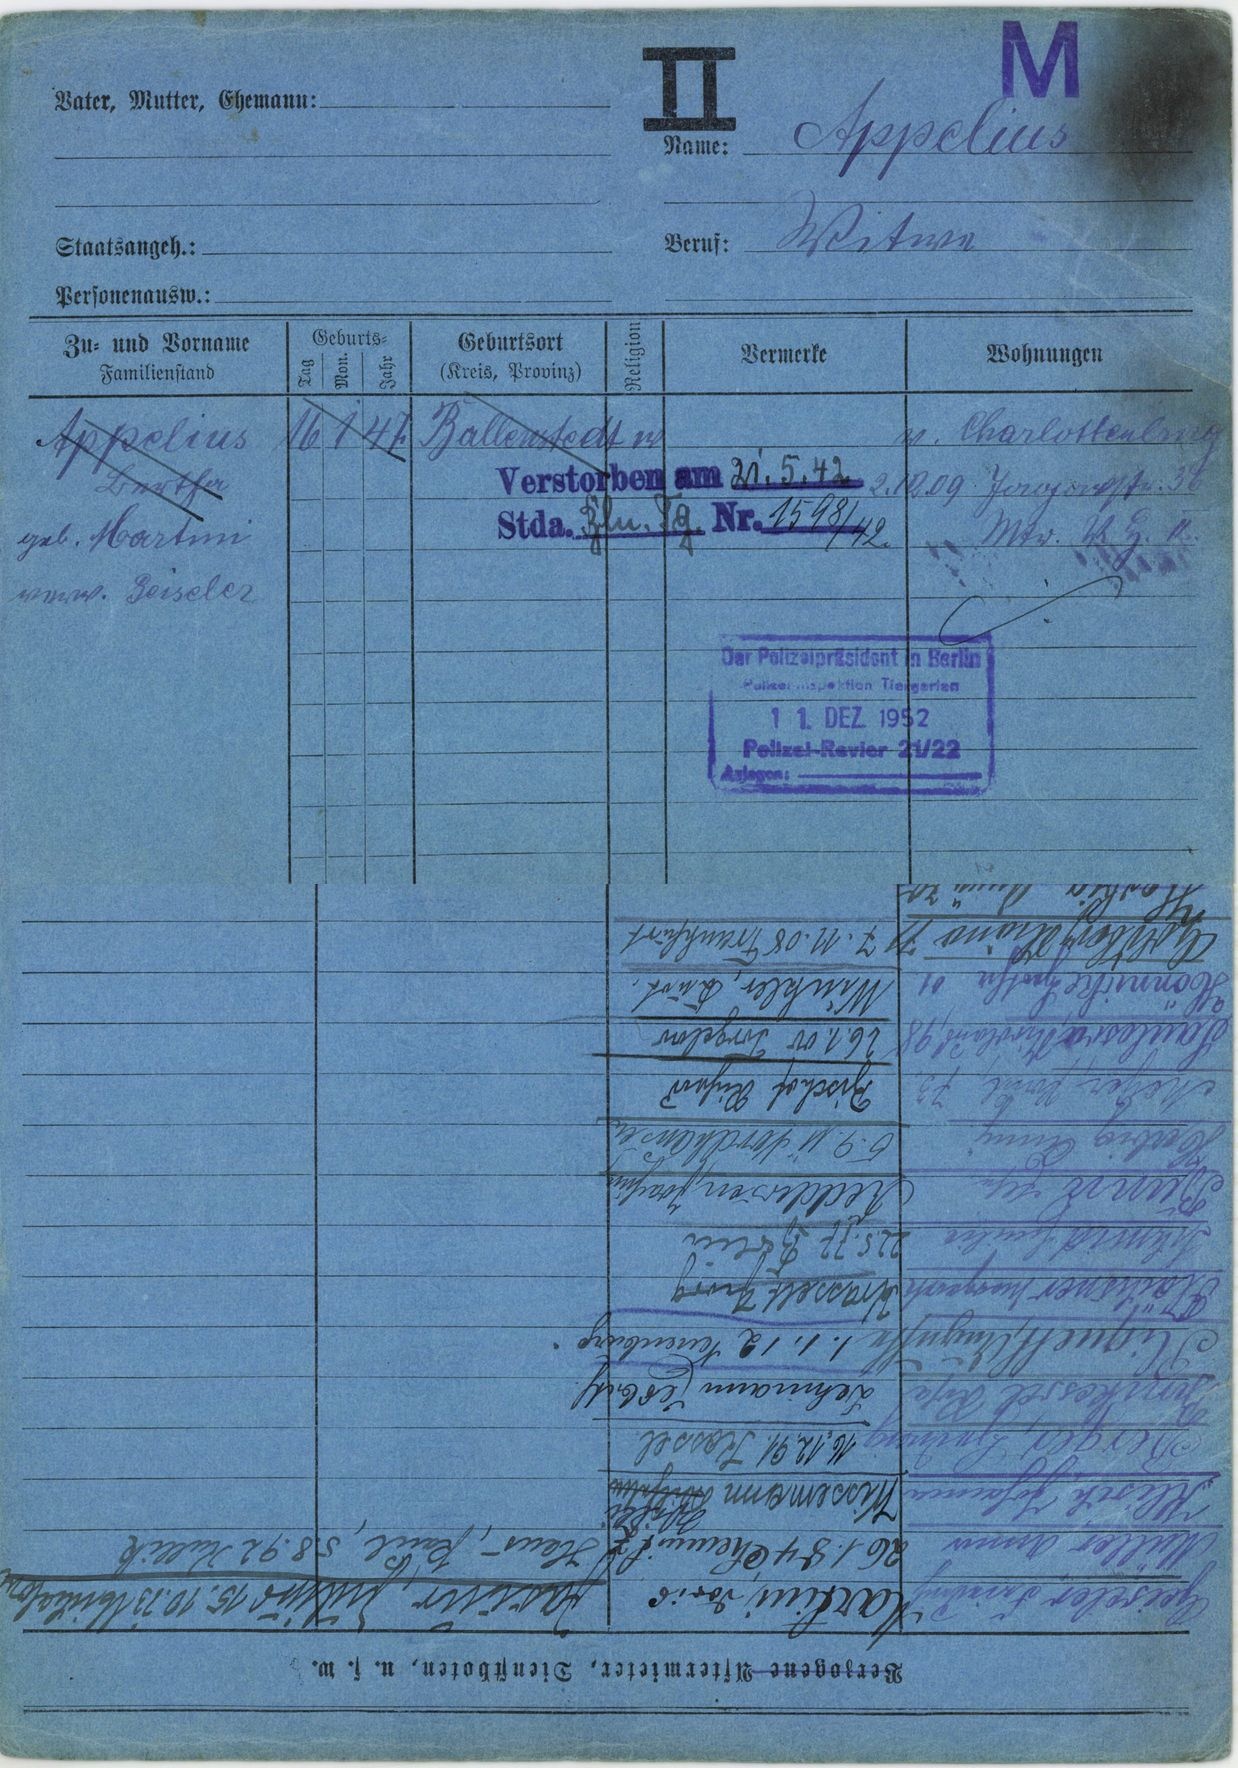
Appelius